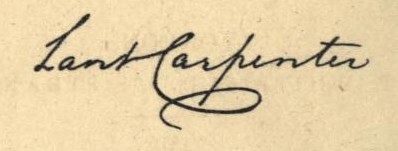
Signature of: lant carpenter